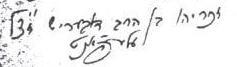
Signature of: zechariah elefant